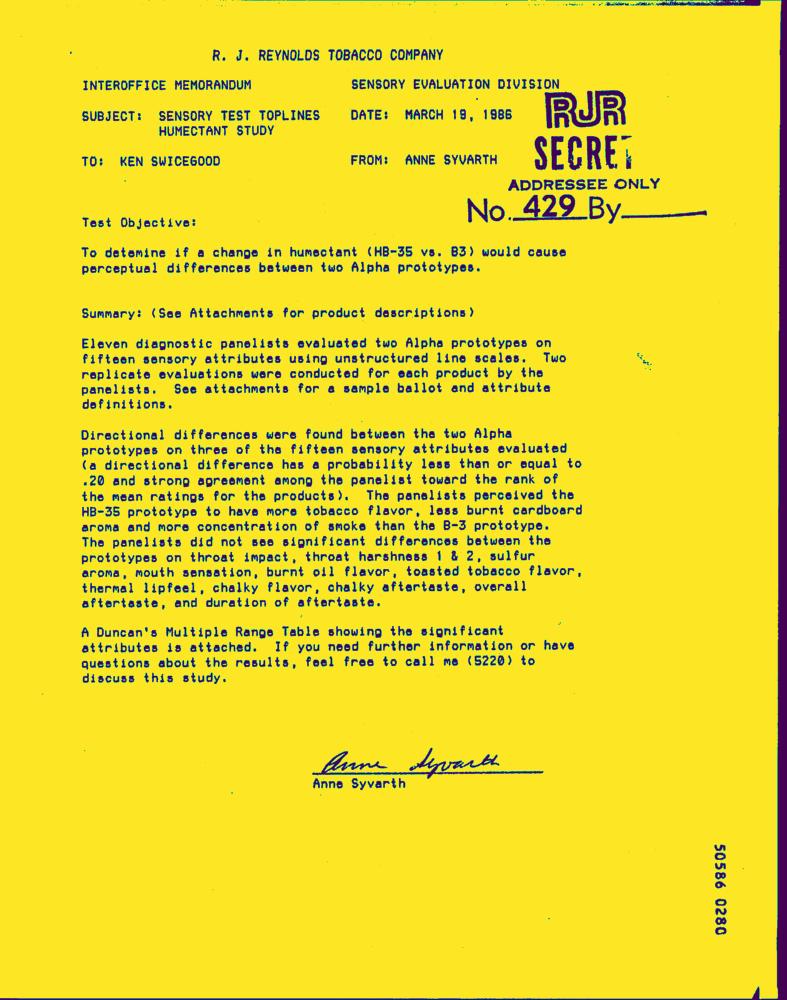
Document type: Letter-Doc